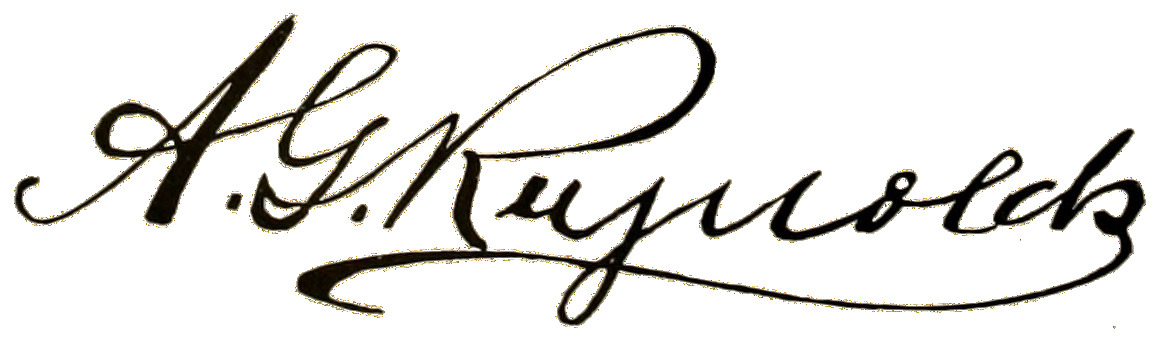
Signature of: arlington g reynolds